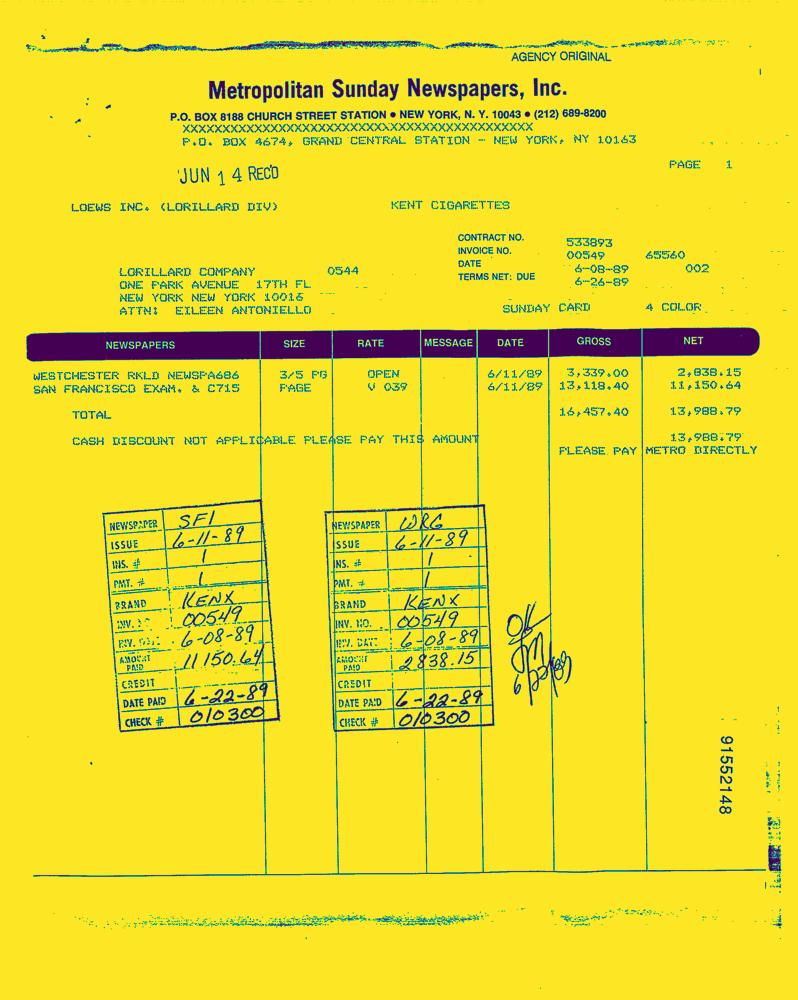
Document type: Invoice-Doc